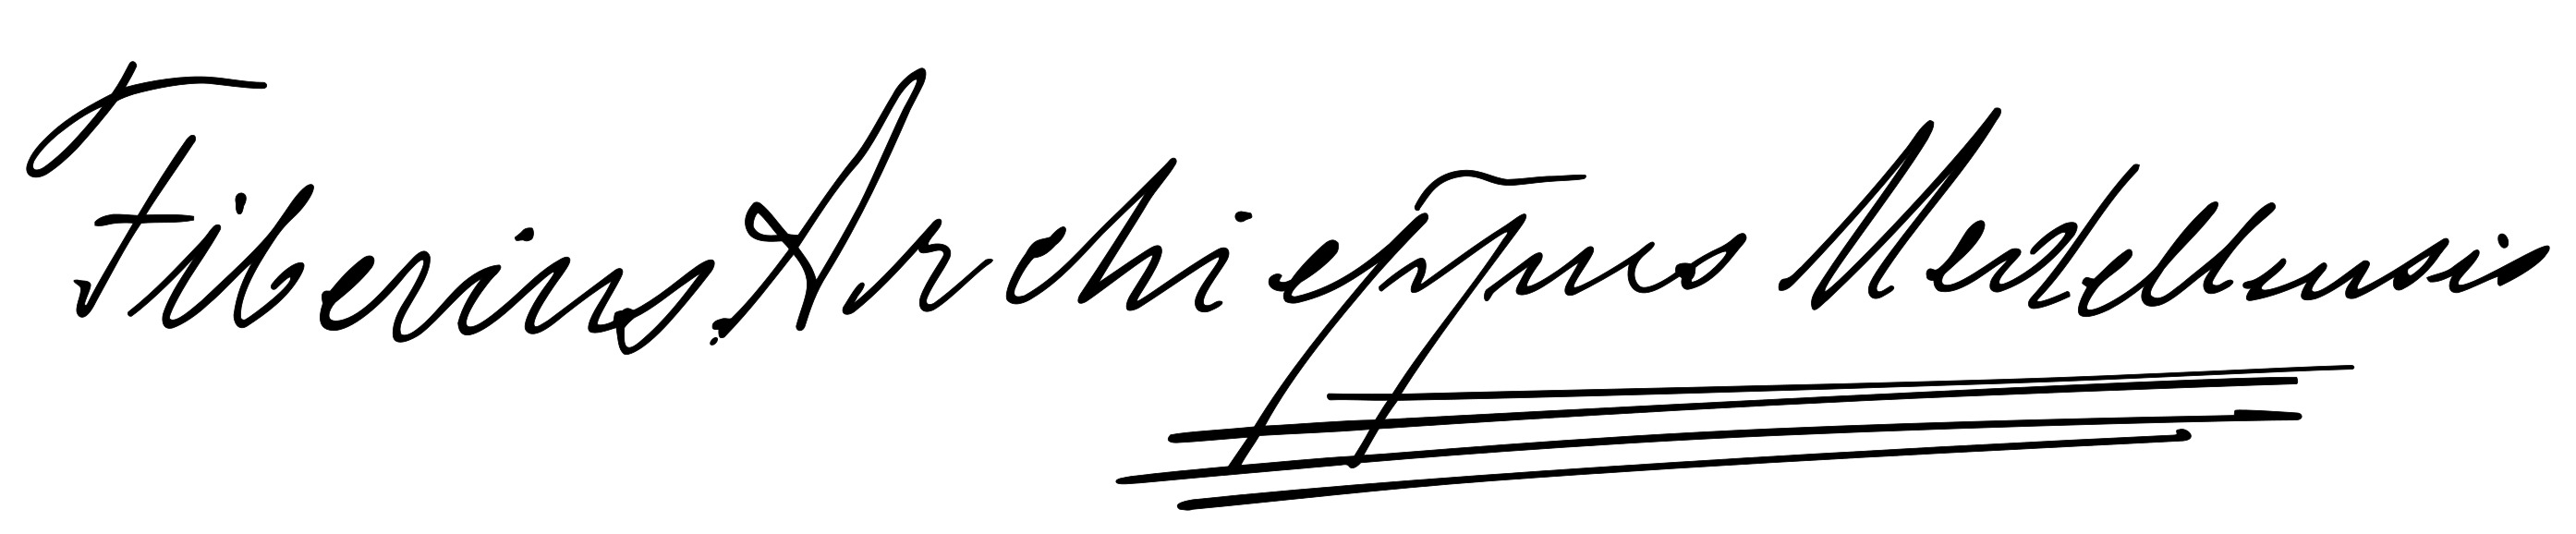
Signature of: tiberio de jesús salazar y herrera